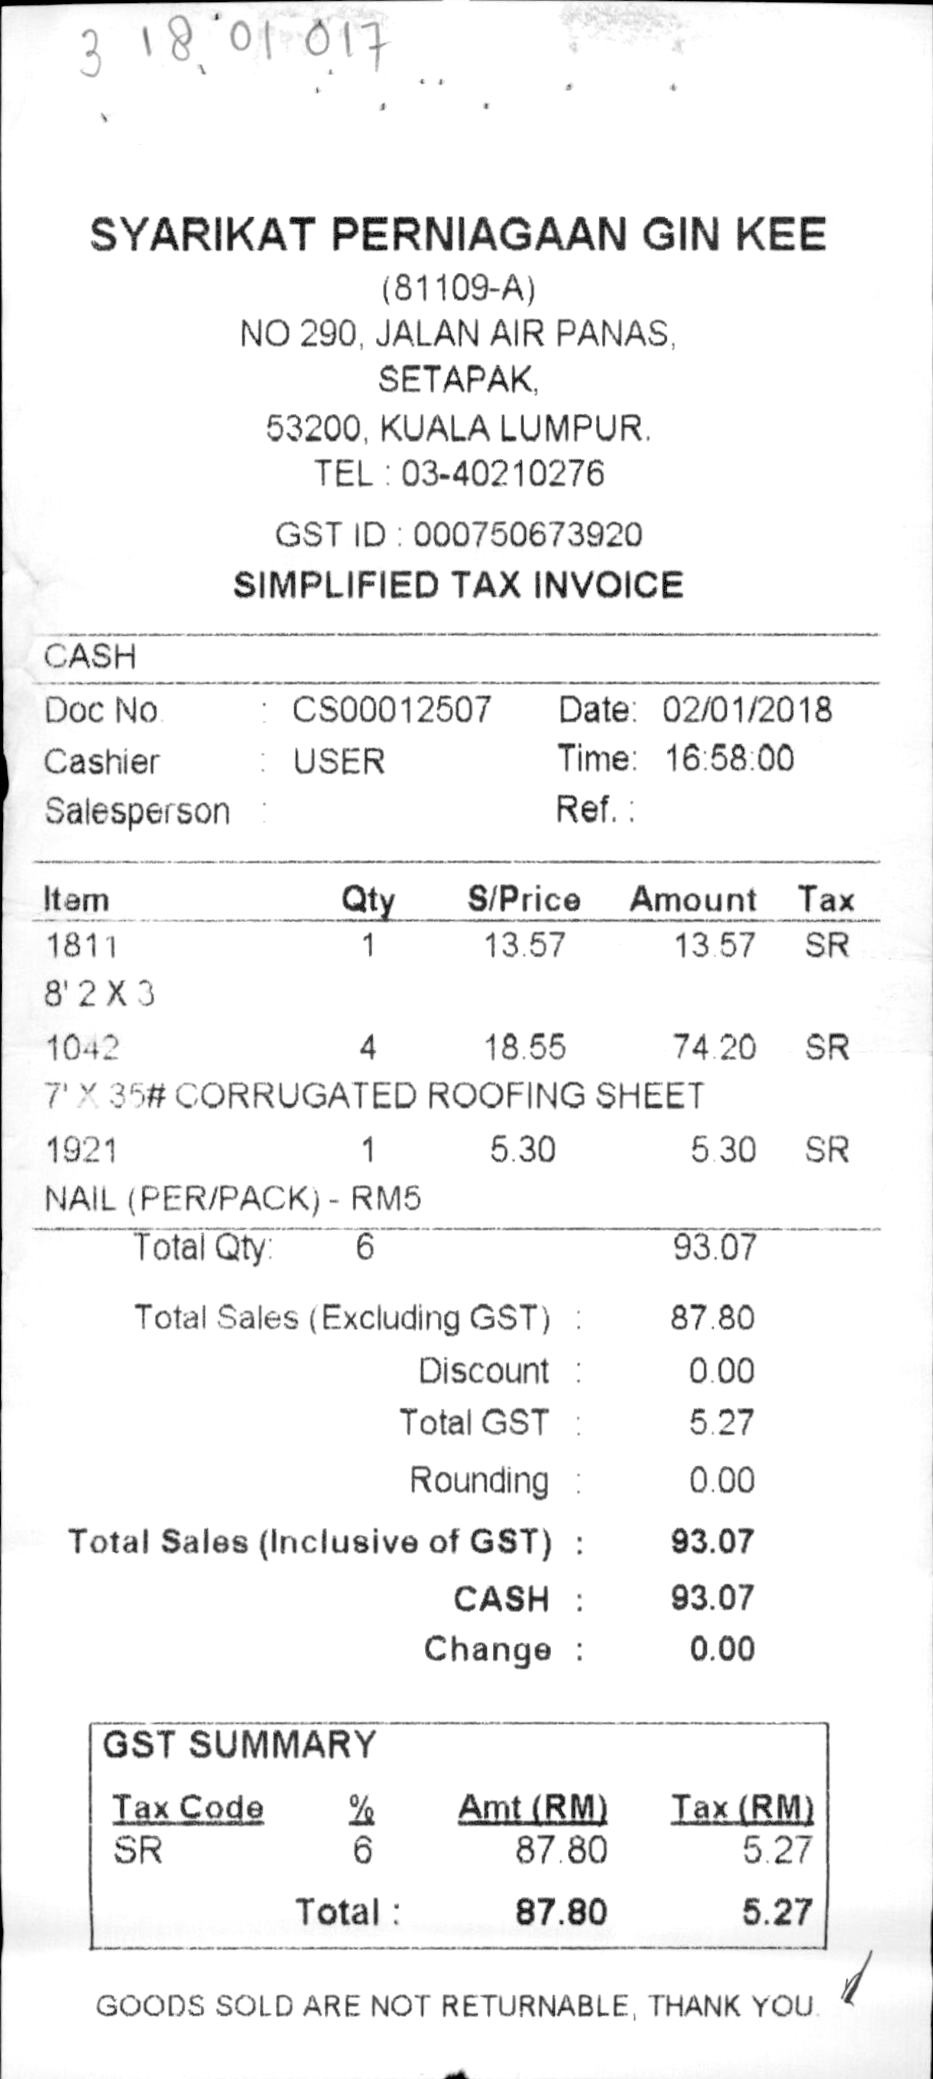
SYARIKAT PERNIAGAAN GIN KEE
(81109-A)
NO 290, JALAN AIR PANAS,
SETAPAK,
53200, KUALA LUMPUR
TEL : 03-40210276
GST ID : 000750673920
SIMPLIFIED TAX INVOICE
CASH
DOC NO
GOODS SOLD ARE NOT RETURNABLE, THANK YOU.
: CS00012507
DATE: 02/01/2018
CASHIER
5.27
: USER
TIME: 16:58:00
SALESPERSON :
REF. :
ITEM
QTY
S/PRICE
AMOUNT
TAX
1811
1
13.57
13.57
SR
8' 2 X 3
1042
4
18.55
74.20
SR
7' X 35# CORRUGATED ROOFING SHEET
1921
1
5.30
5.30
SR
NAIL (PER/PACK) - RM5
TOTAL QTY:
6
93.07
TOTAL SALES (EXCLUDING GST) :
87.80
DISCOUNT :
0.00
TOTAL GST :
5.27
ROUNDING :
0.00
TOTAL SALES (INCLUSIVE OF GST) :
93.07
CASH :
93.07
CHANGE :
0.00
GST SUMMARY
TAX CODE
%
AMT(RM)
TAX(RM)
SR
6
87.8
5.27
TOTAL :
87.80